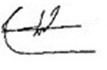
Signature of: mohammad reza nematzadeh